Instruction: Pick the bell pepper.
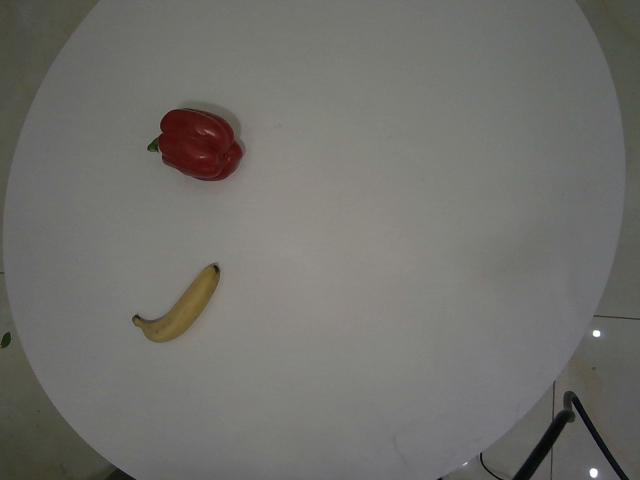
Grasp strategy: vertical